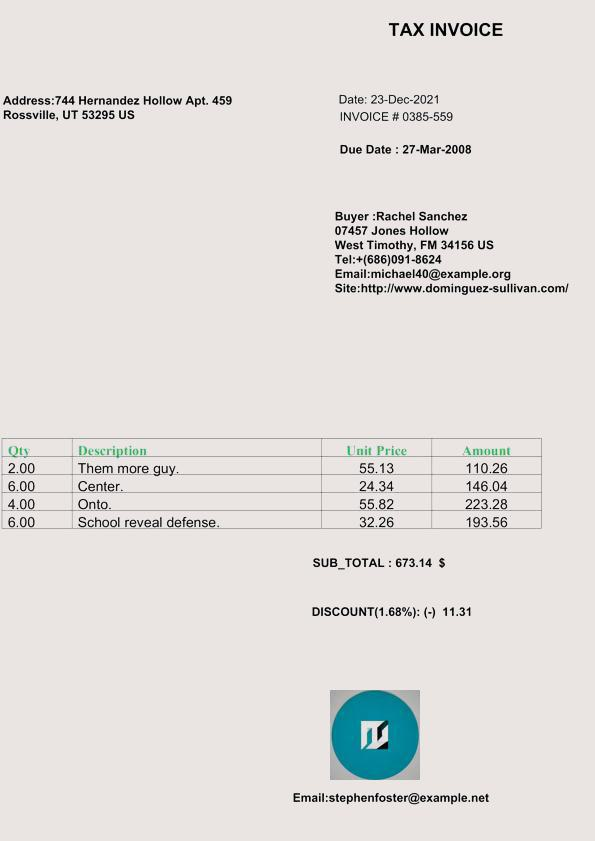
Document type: Invoice